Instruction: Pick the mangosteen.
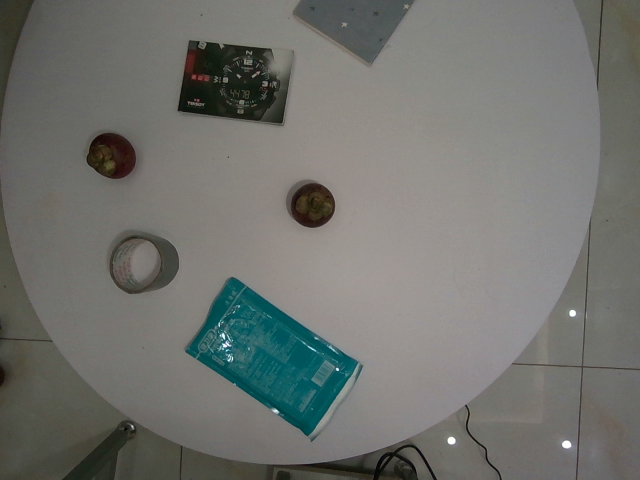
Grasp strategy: vertical